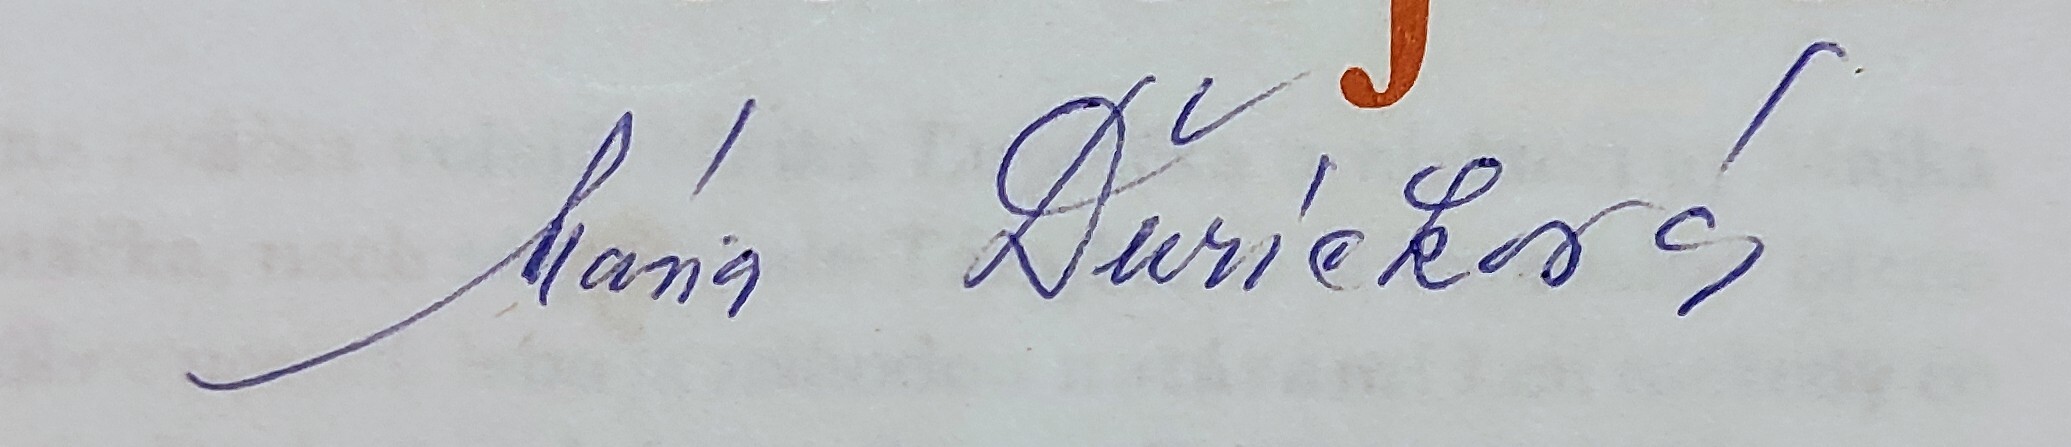
Signature of: mária ďuríčková